Question: What might the diagnosis be?
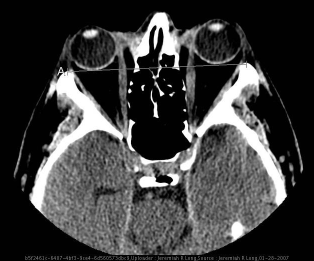
Answer: The possible diagnosis includes Graves' Ophthalmopathy
Pseudotumor
Lymphoma.